Question: How is the property described in the document?
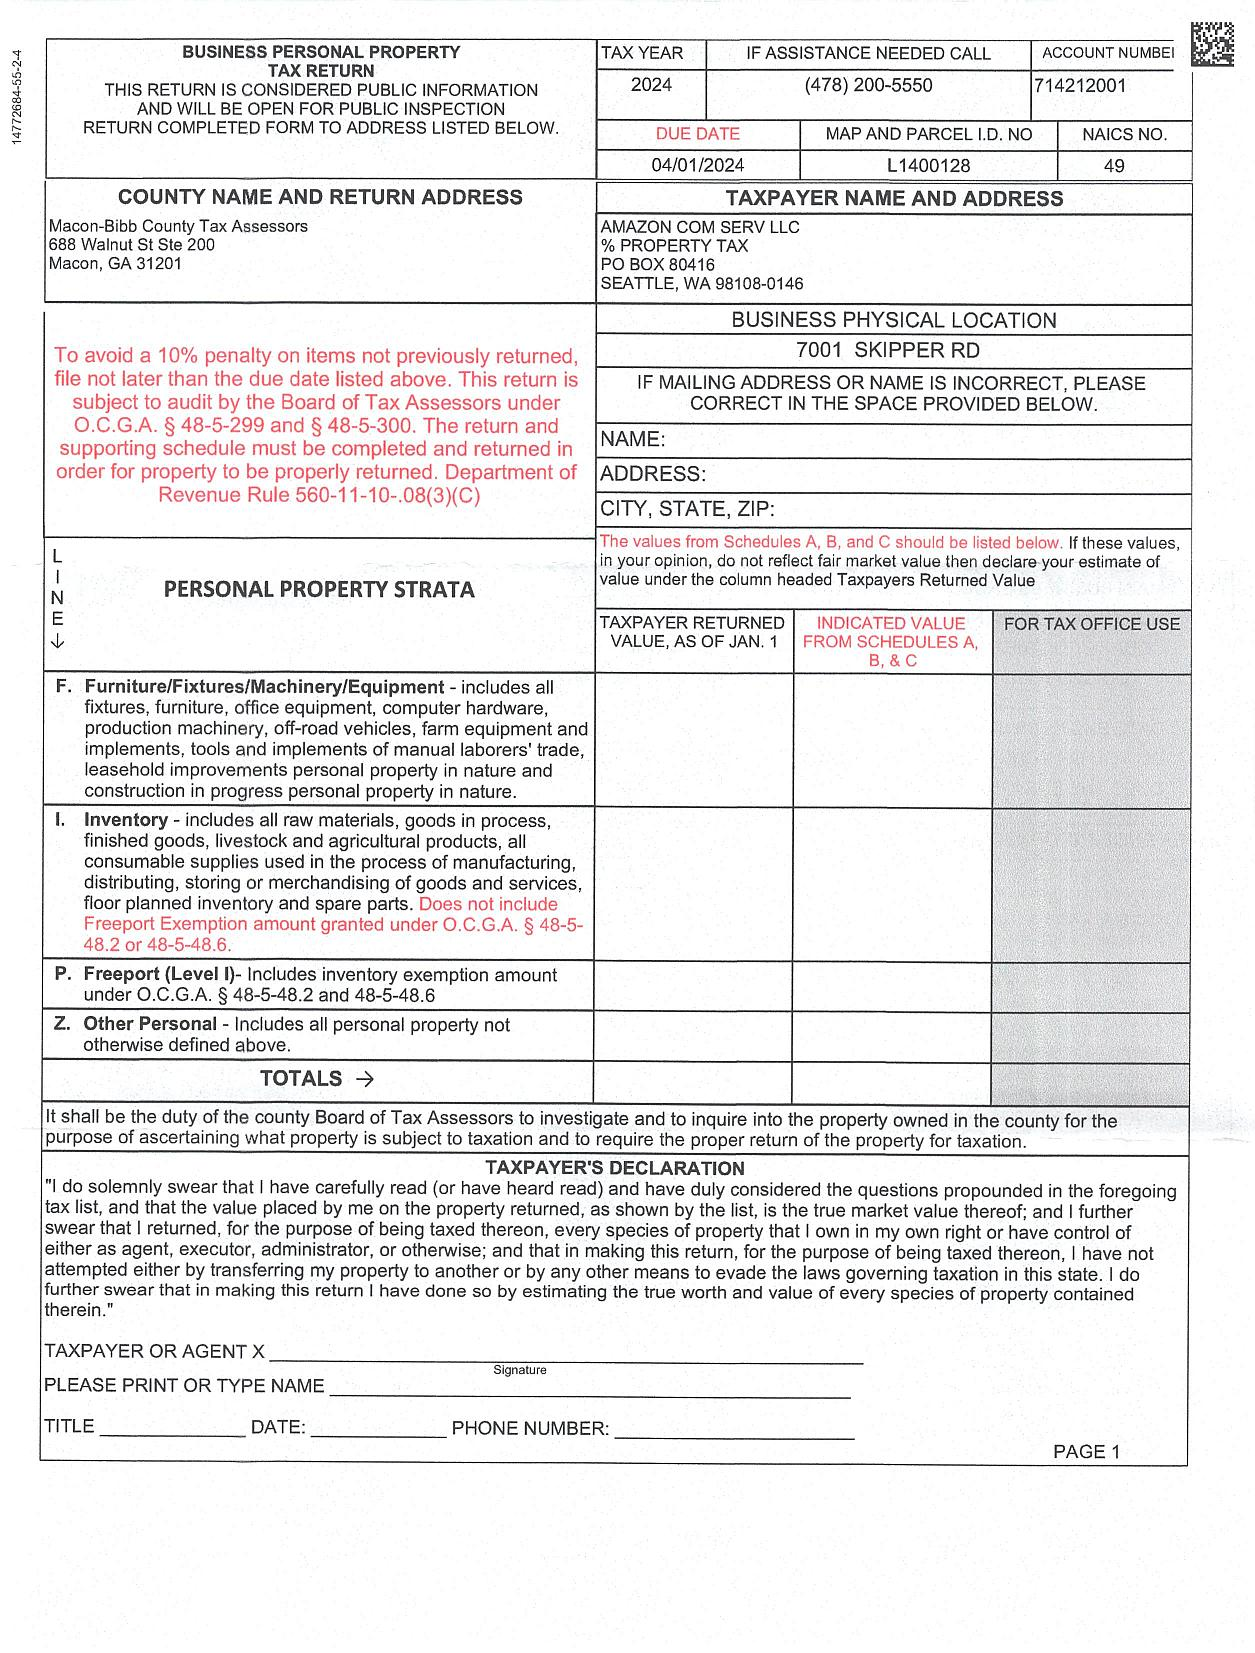
Answer: "F. Furniture/Fixtures/Machinery/Equipment - includes all fixtures, furniture, office equipment, computer hardware, production machinery, off-road vehicles, farm equipment and implements, tools and implements of manual laborers' trade, leasehold improvements personal property in nature and construction in progress personal property in nature."